Question: Talk about the condition:
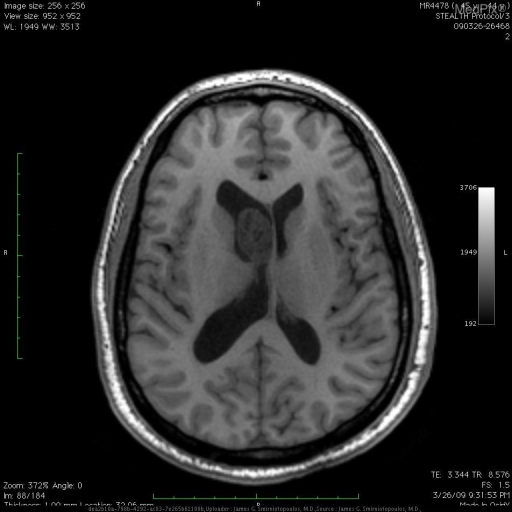
Answer: The disease is discussed as: Subependymoma is a relatively rare, slow-growing, benign glial tumor arising from cells just under the ependymal lining of the ventricles. They are most often found in the lateral and fourth ventricles and typically protrude into the ventricle lumen. They are usually asymptomatic but may cause hydrocephalus if they are sufficently large or strategically located. Their classic microscopic appearence includes scattered ependyma-appearing nuclei in a dense, fine, glial fibrillar background [1].

A small study of 21 pts published in the J of Neurosurgery in 1991 showed an average age of onset for subependymomas of 48.5 yrs w/ 2/3 of the tumors arising in the lateral ventricles. Radiologic features include an isodense appearence with minimal enhancement on CT, frequent dystrophic calcification, and isointensity on T1-weighted or slight hyperintensity on T2-weighted MR images. Pathological features included a minor ependymoma content to in less than 1/3 of cases. The authors suggested that treatment should consist of surgical resection with postoperative irradiation only for those patients with symptomatic residual or recurrent tumors [2, 3].